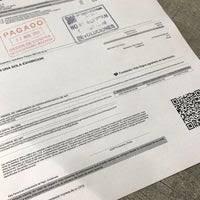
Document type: Invoice